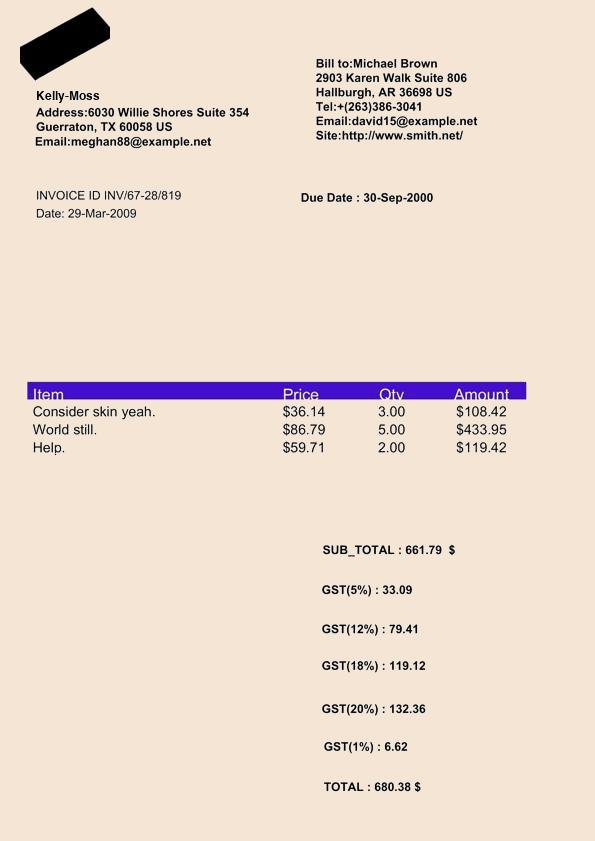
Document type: Invoice